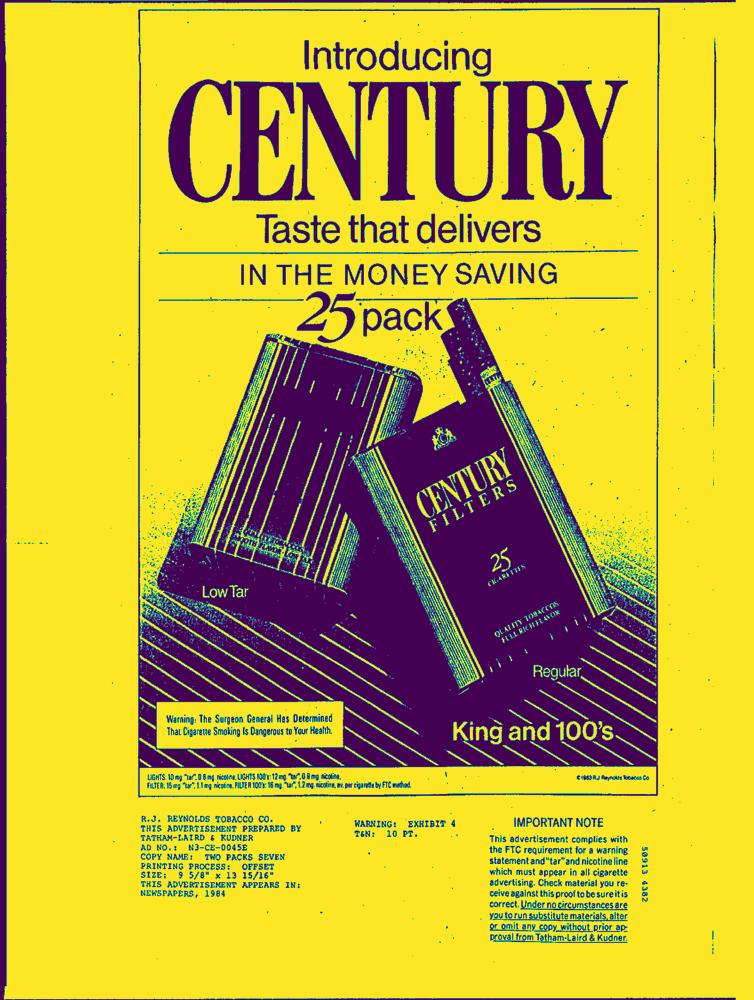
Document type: AD